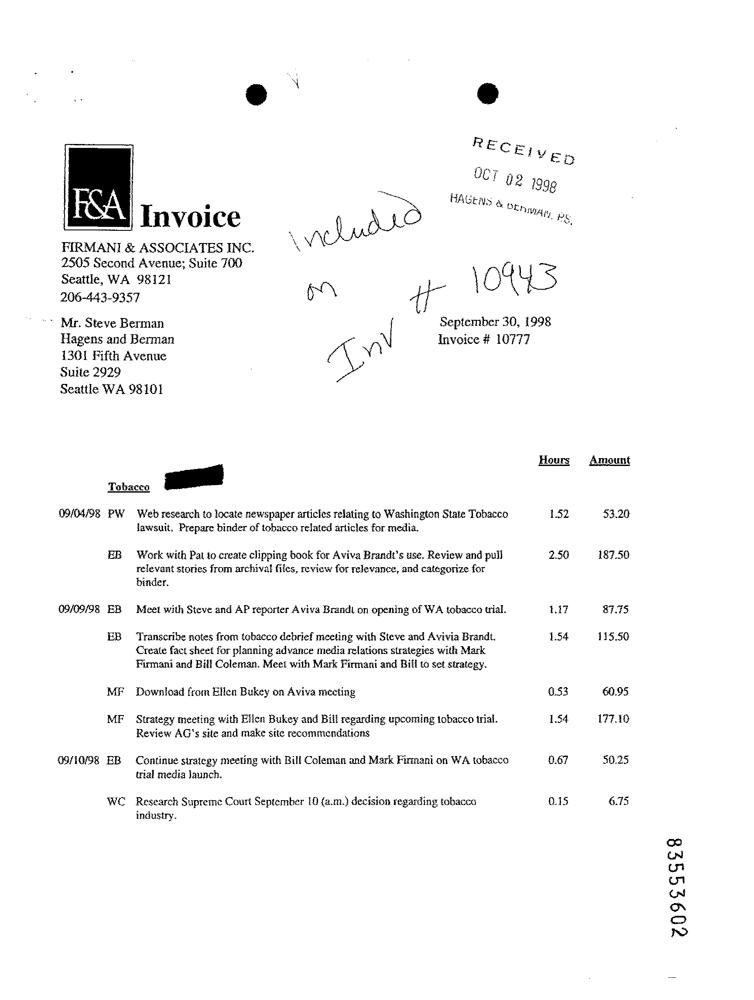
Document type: Invoice